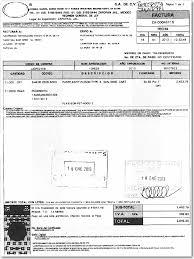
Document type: Invoice